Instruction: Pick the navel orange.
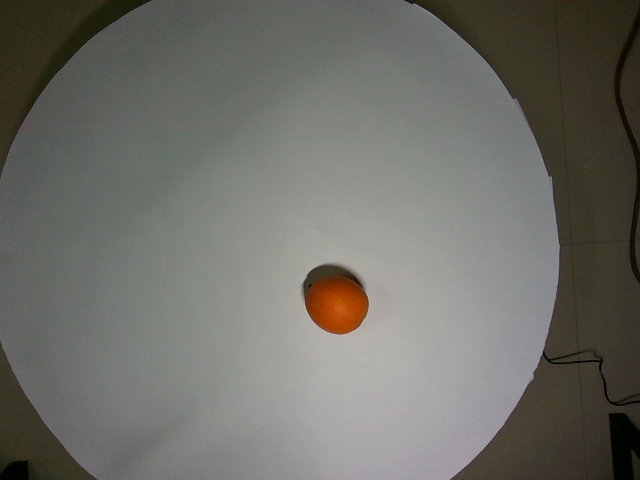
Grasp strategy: vertical